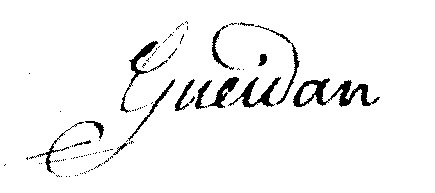
Signature of: charles pierre gaspard gueidan